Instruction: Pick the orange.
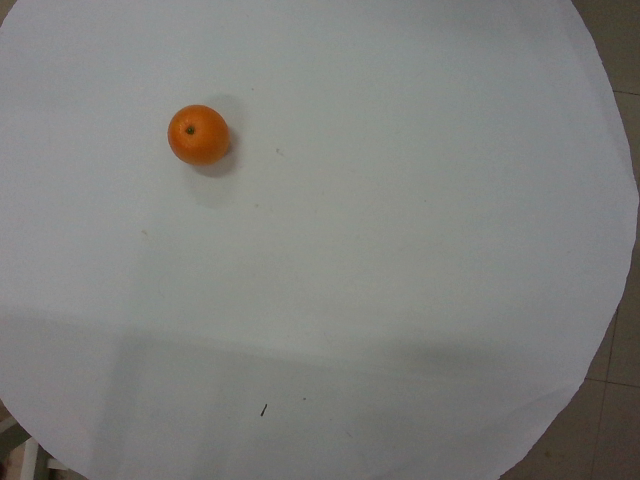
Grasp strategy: vertical